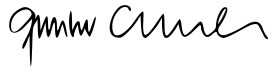
Signature of: gunter czisch